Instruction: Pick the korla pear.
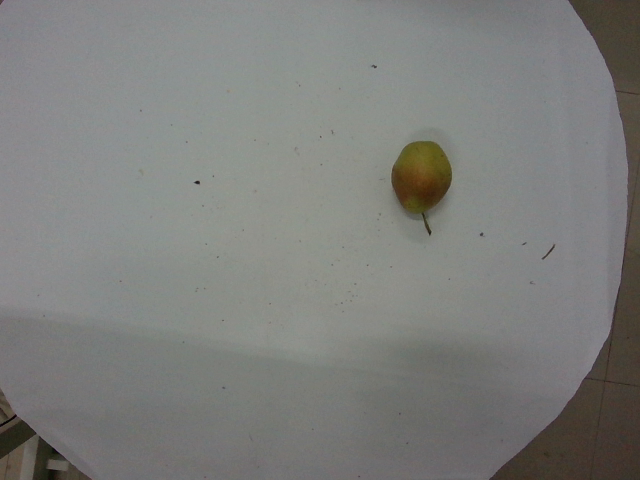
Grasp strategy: vertical